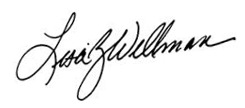
Signature of: lisa wellman